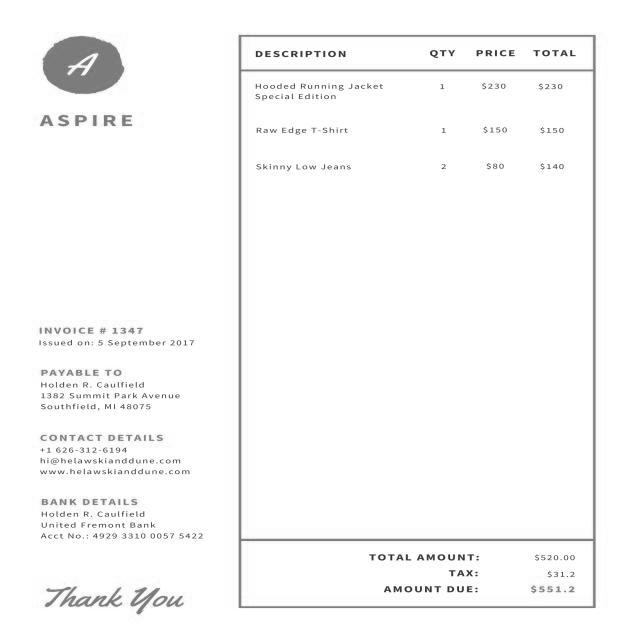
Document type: Invoice